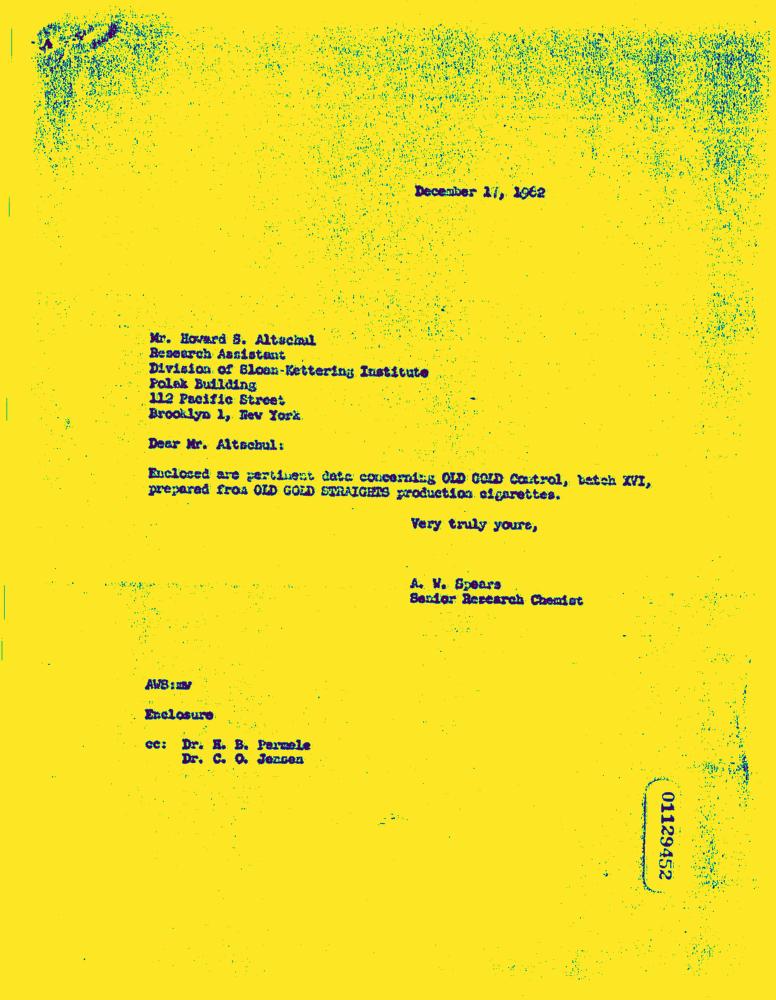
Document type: Letter-Doc